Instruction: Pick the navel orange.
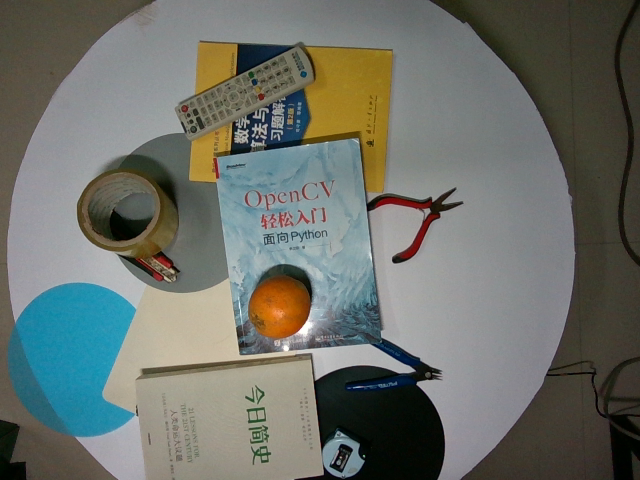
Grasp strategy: vertical